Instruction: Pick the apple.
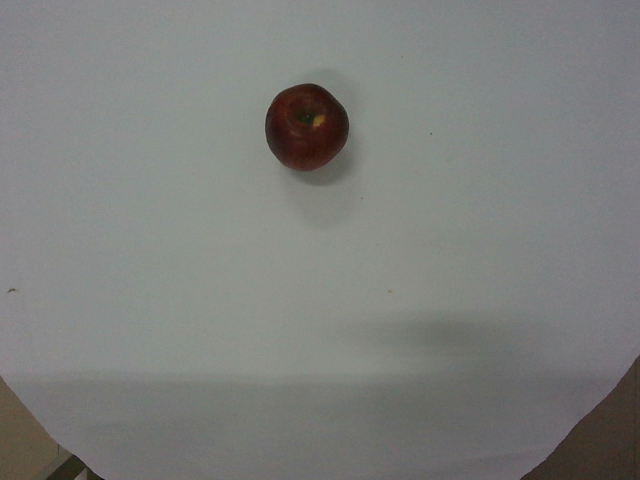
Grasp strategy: vertical